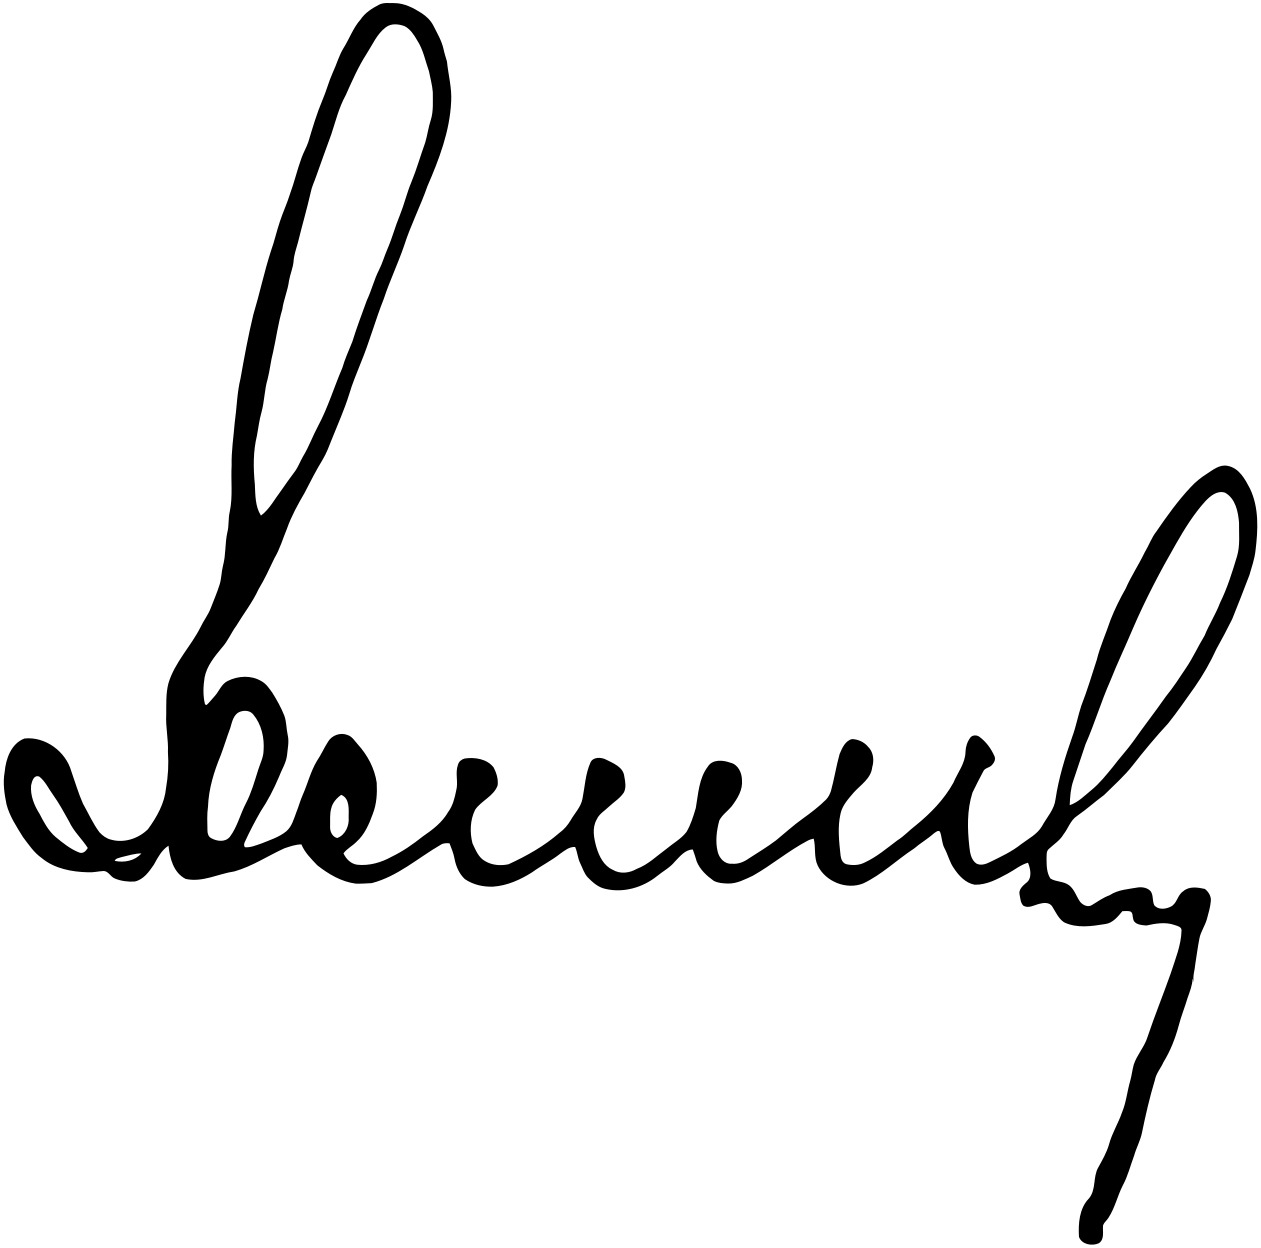
Signature of: jalil javadov